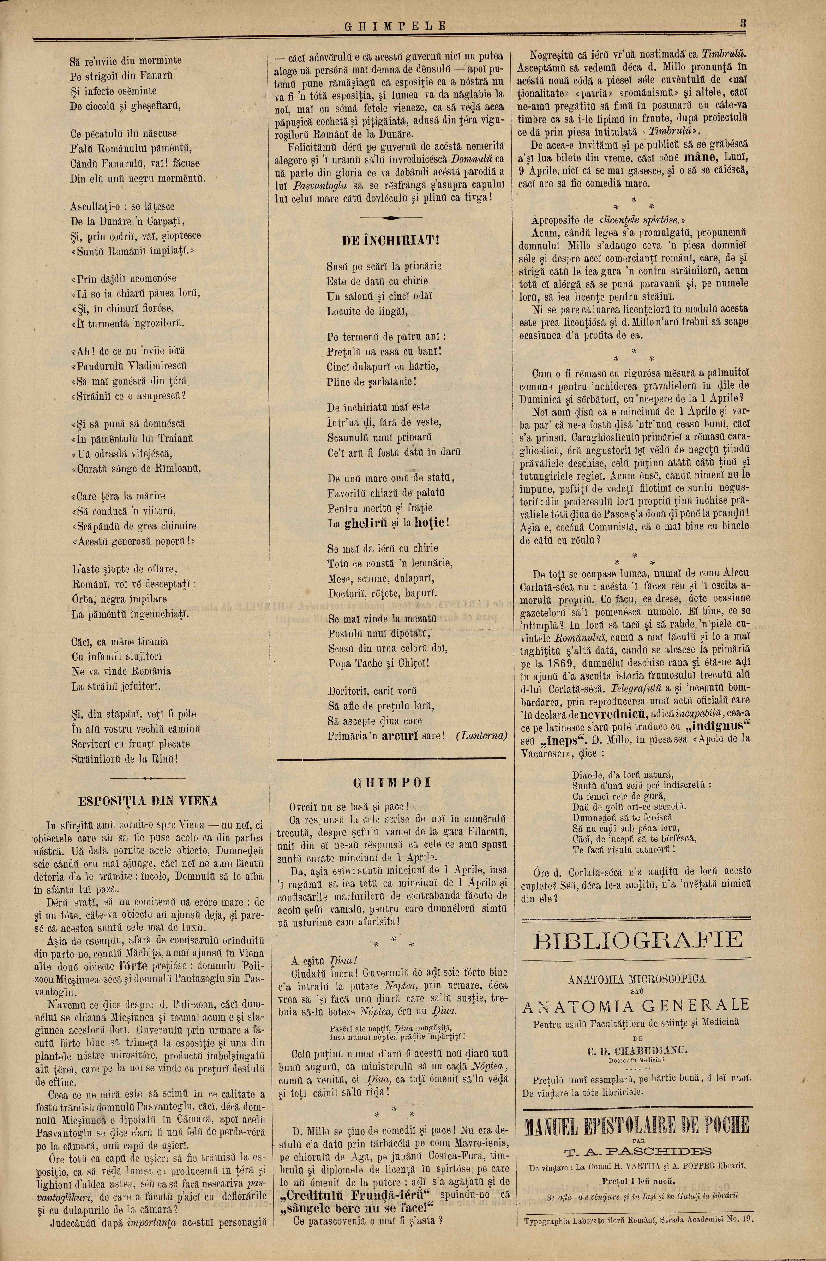
Signature of: martina castells ballespí 2